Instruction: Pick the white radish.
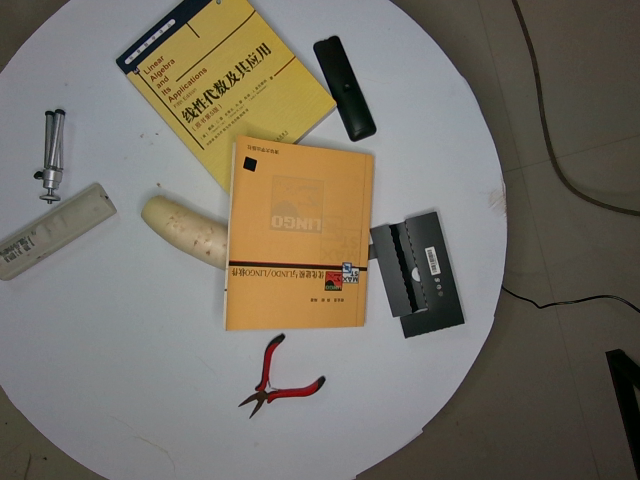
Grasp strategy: vertical